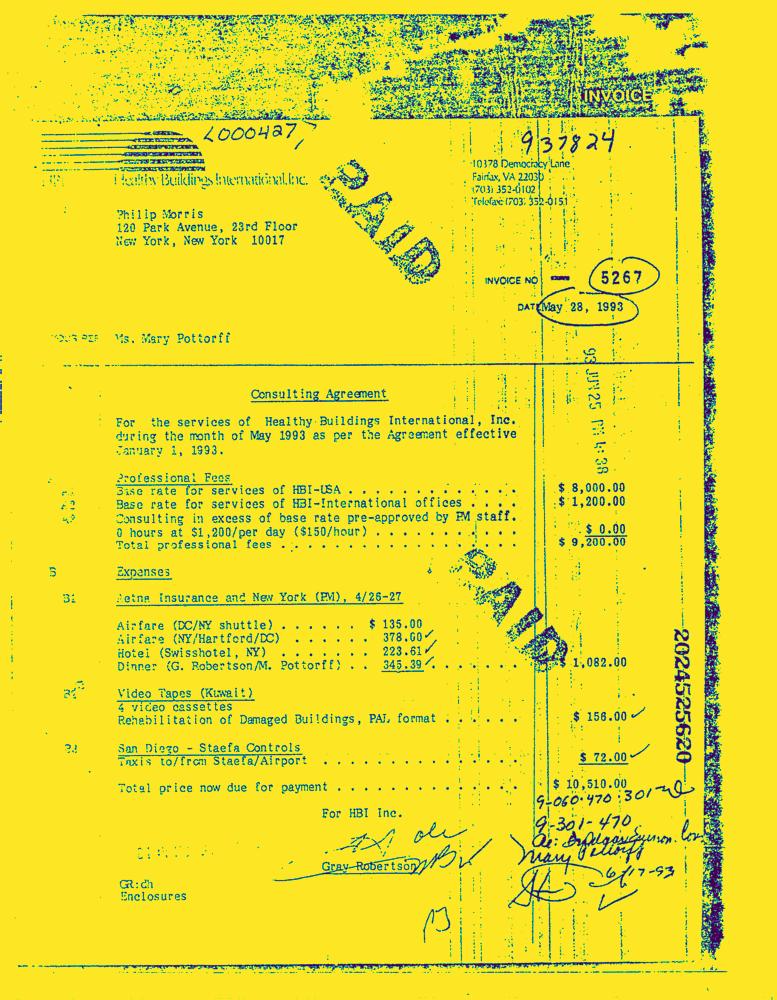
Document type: Invoice-Doc